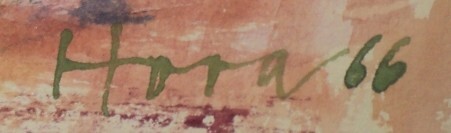
Signature of: františek hora